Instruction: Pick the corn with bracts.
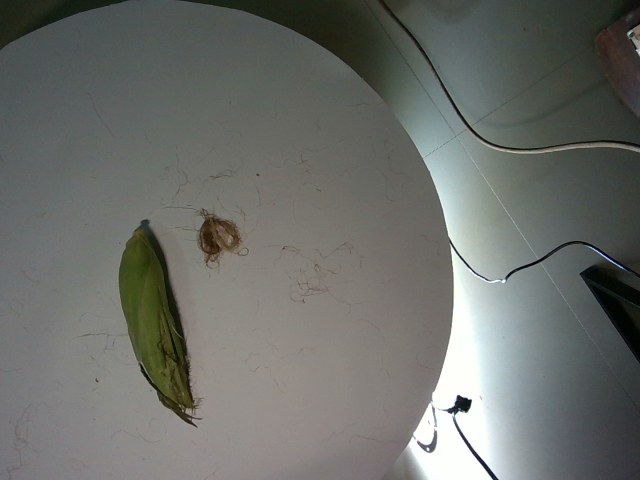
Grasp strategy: vertical